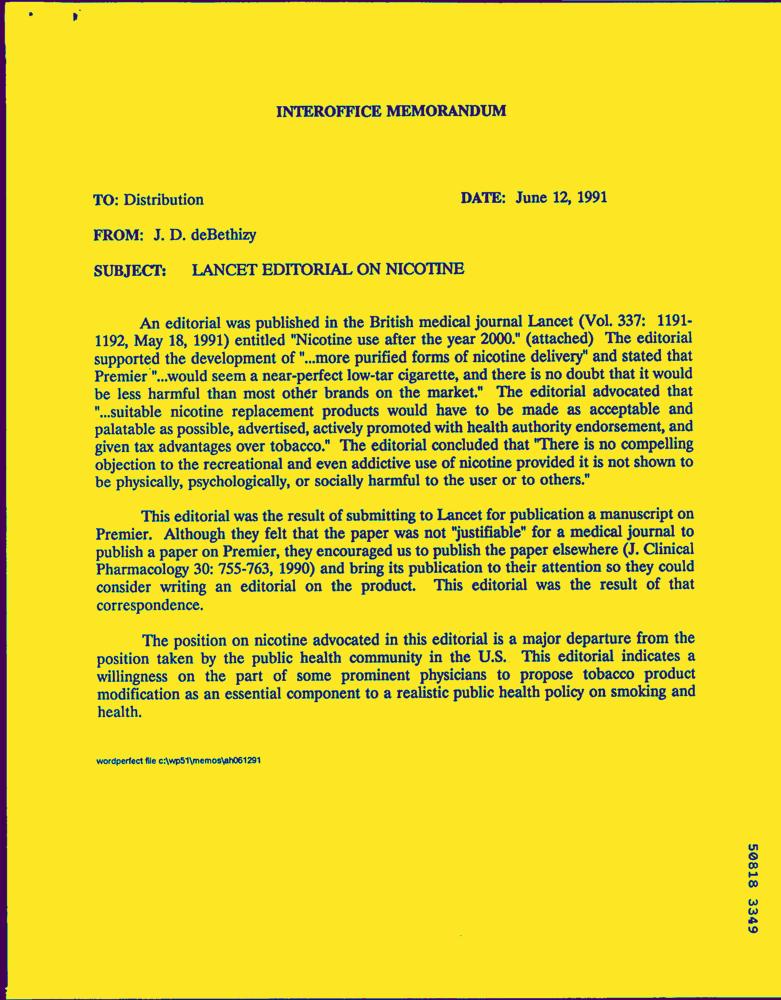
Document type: Letter-Doc